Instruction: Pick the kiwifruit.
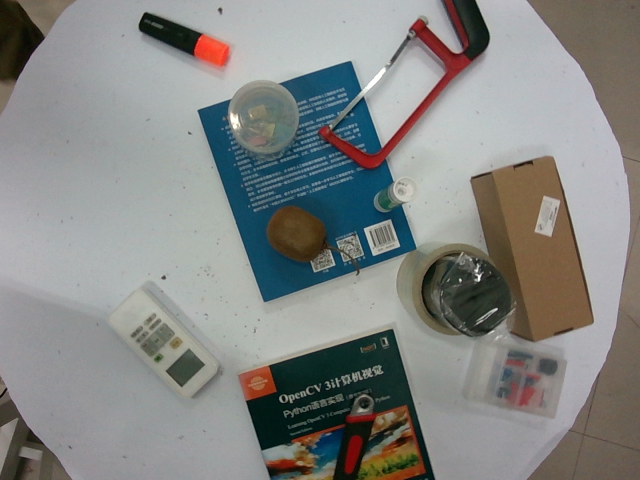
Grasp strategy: vertical